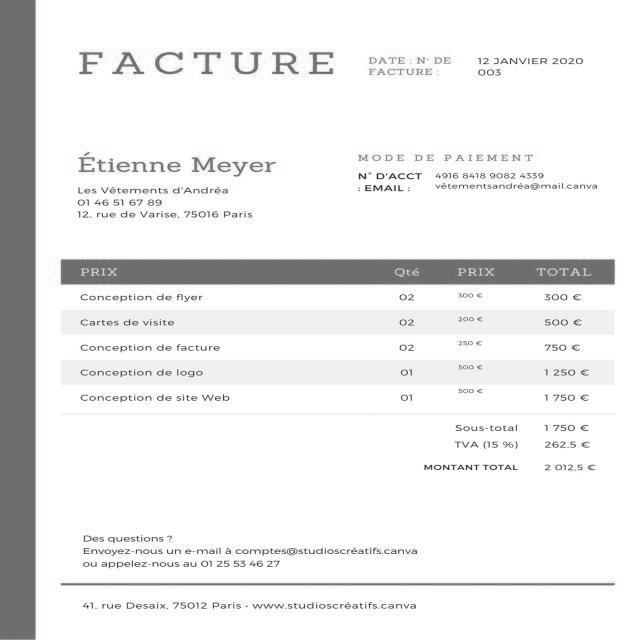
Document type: Invoice